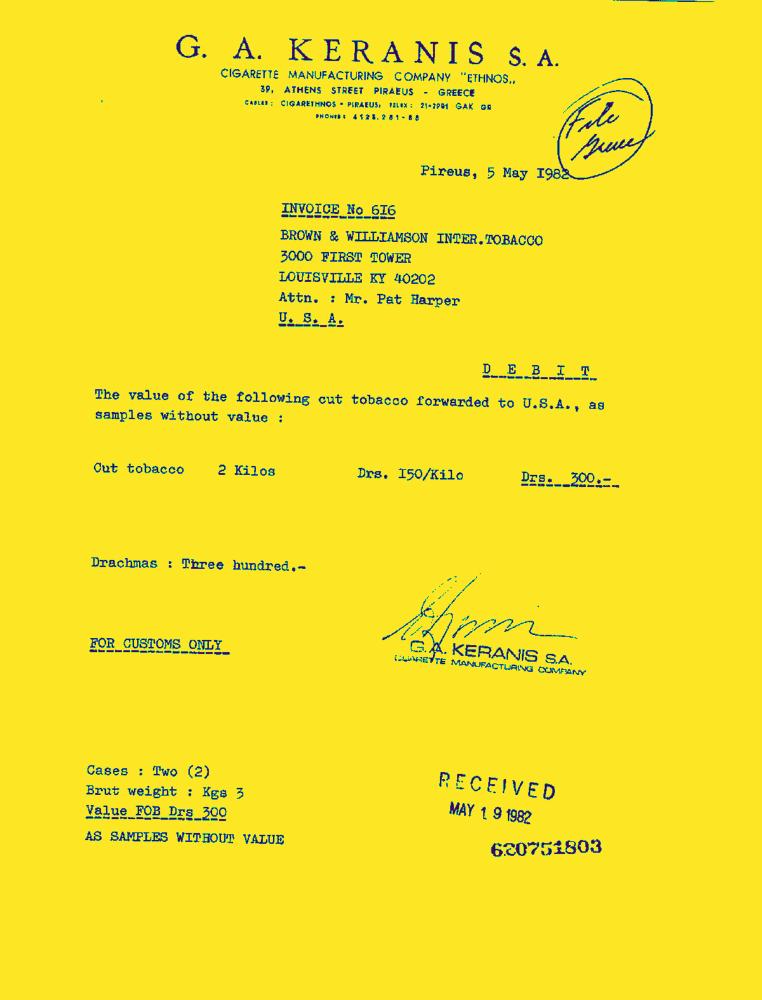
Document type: Invoice-Doc